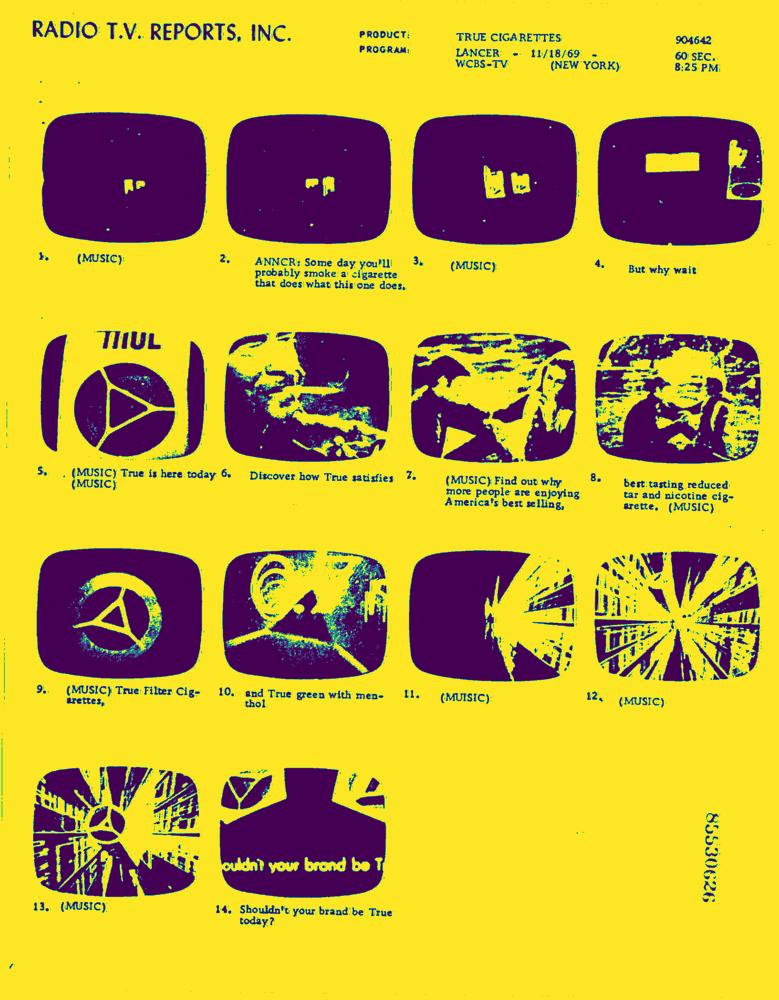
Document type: AD